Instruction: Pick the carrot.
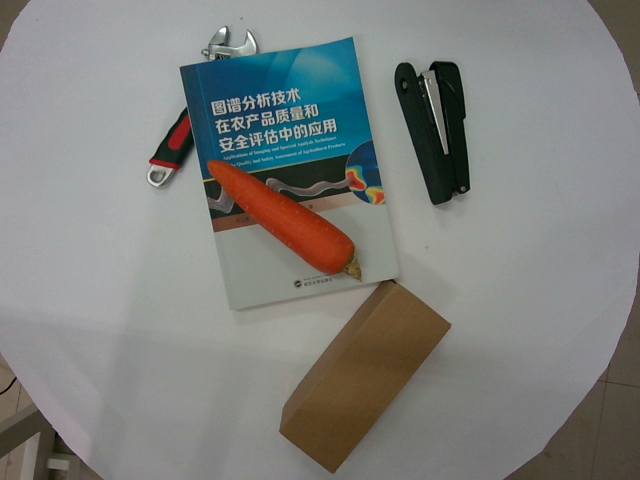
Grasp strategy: vertical